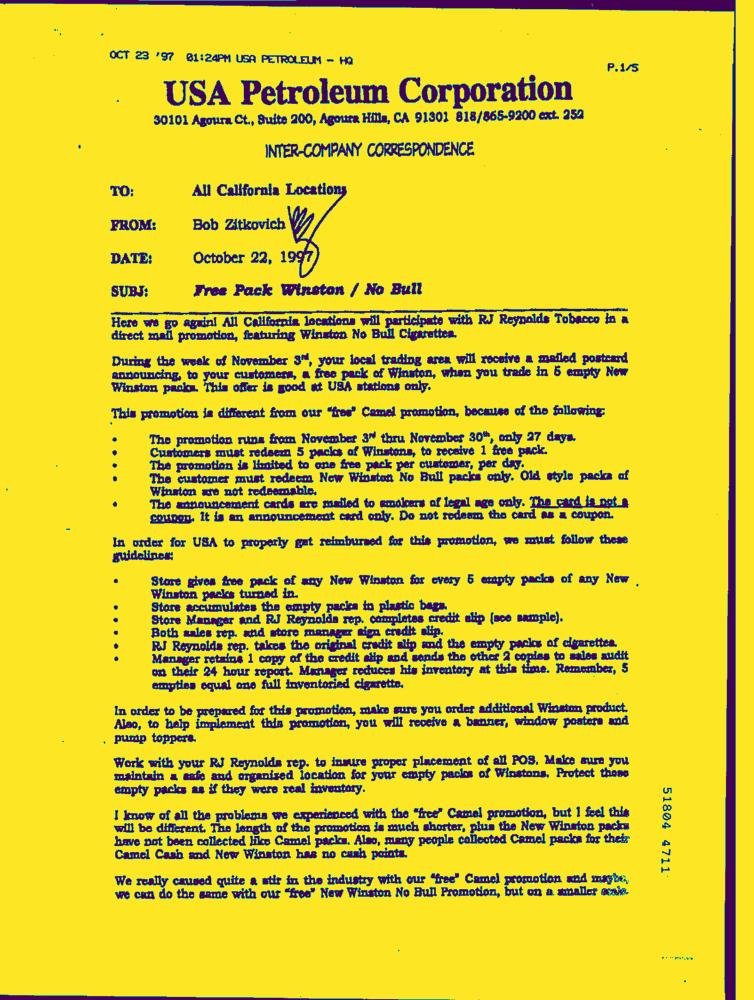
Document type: Letter-Doc